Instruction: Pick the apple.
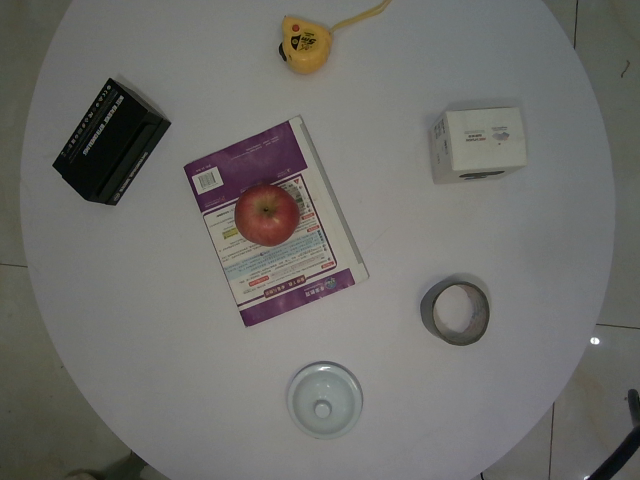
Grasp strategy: vertical